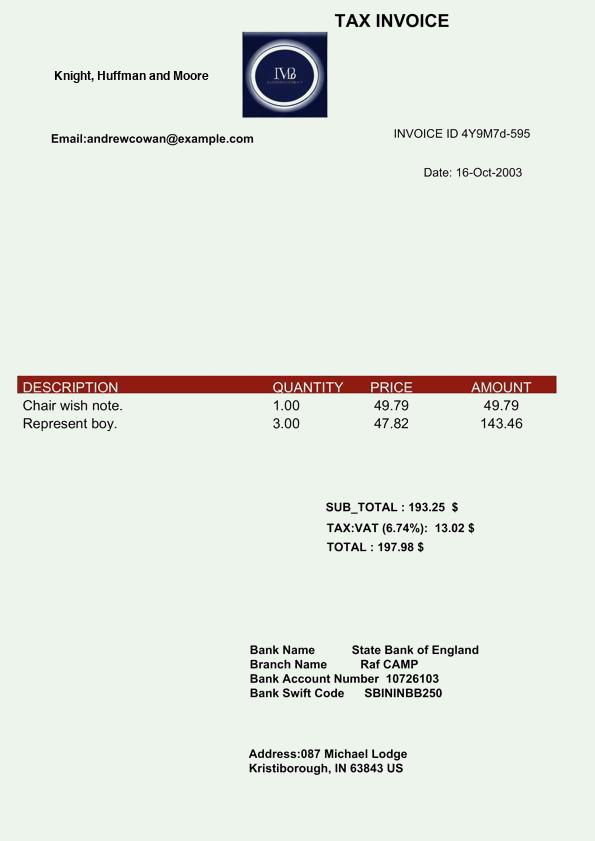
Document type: Invoice